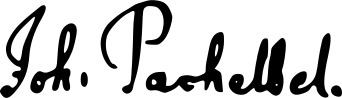
Signature of: johann pachelbel